Question: What tax district, tax-rate area, or tax area code is specified in the document?
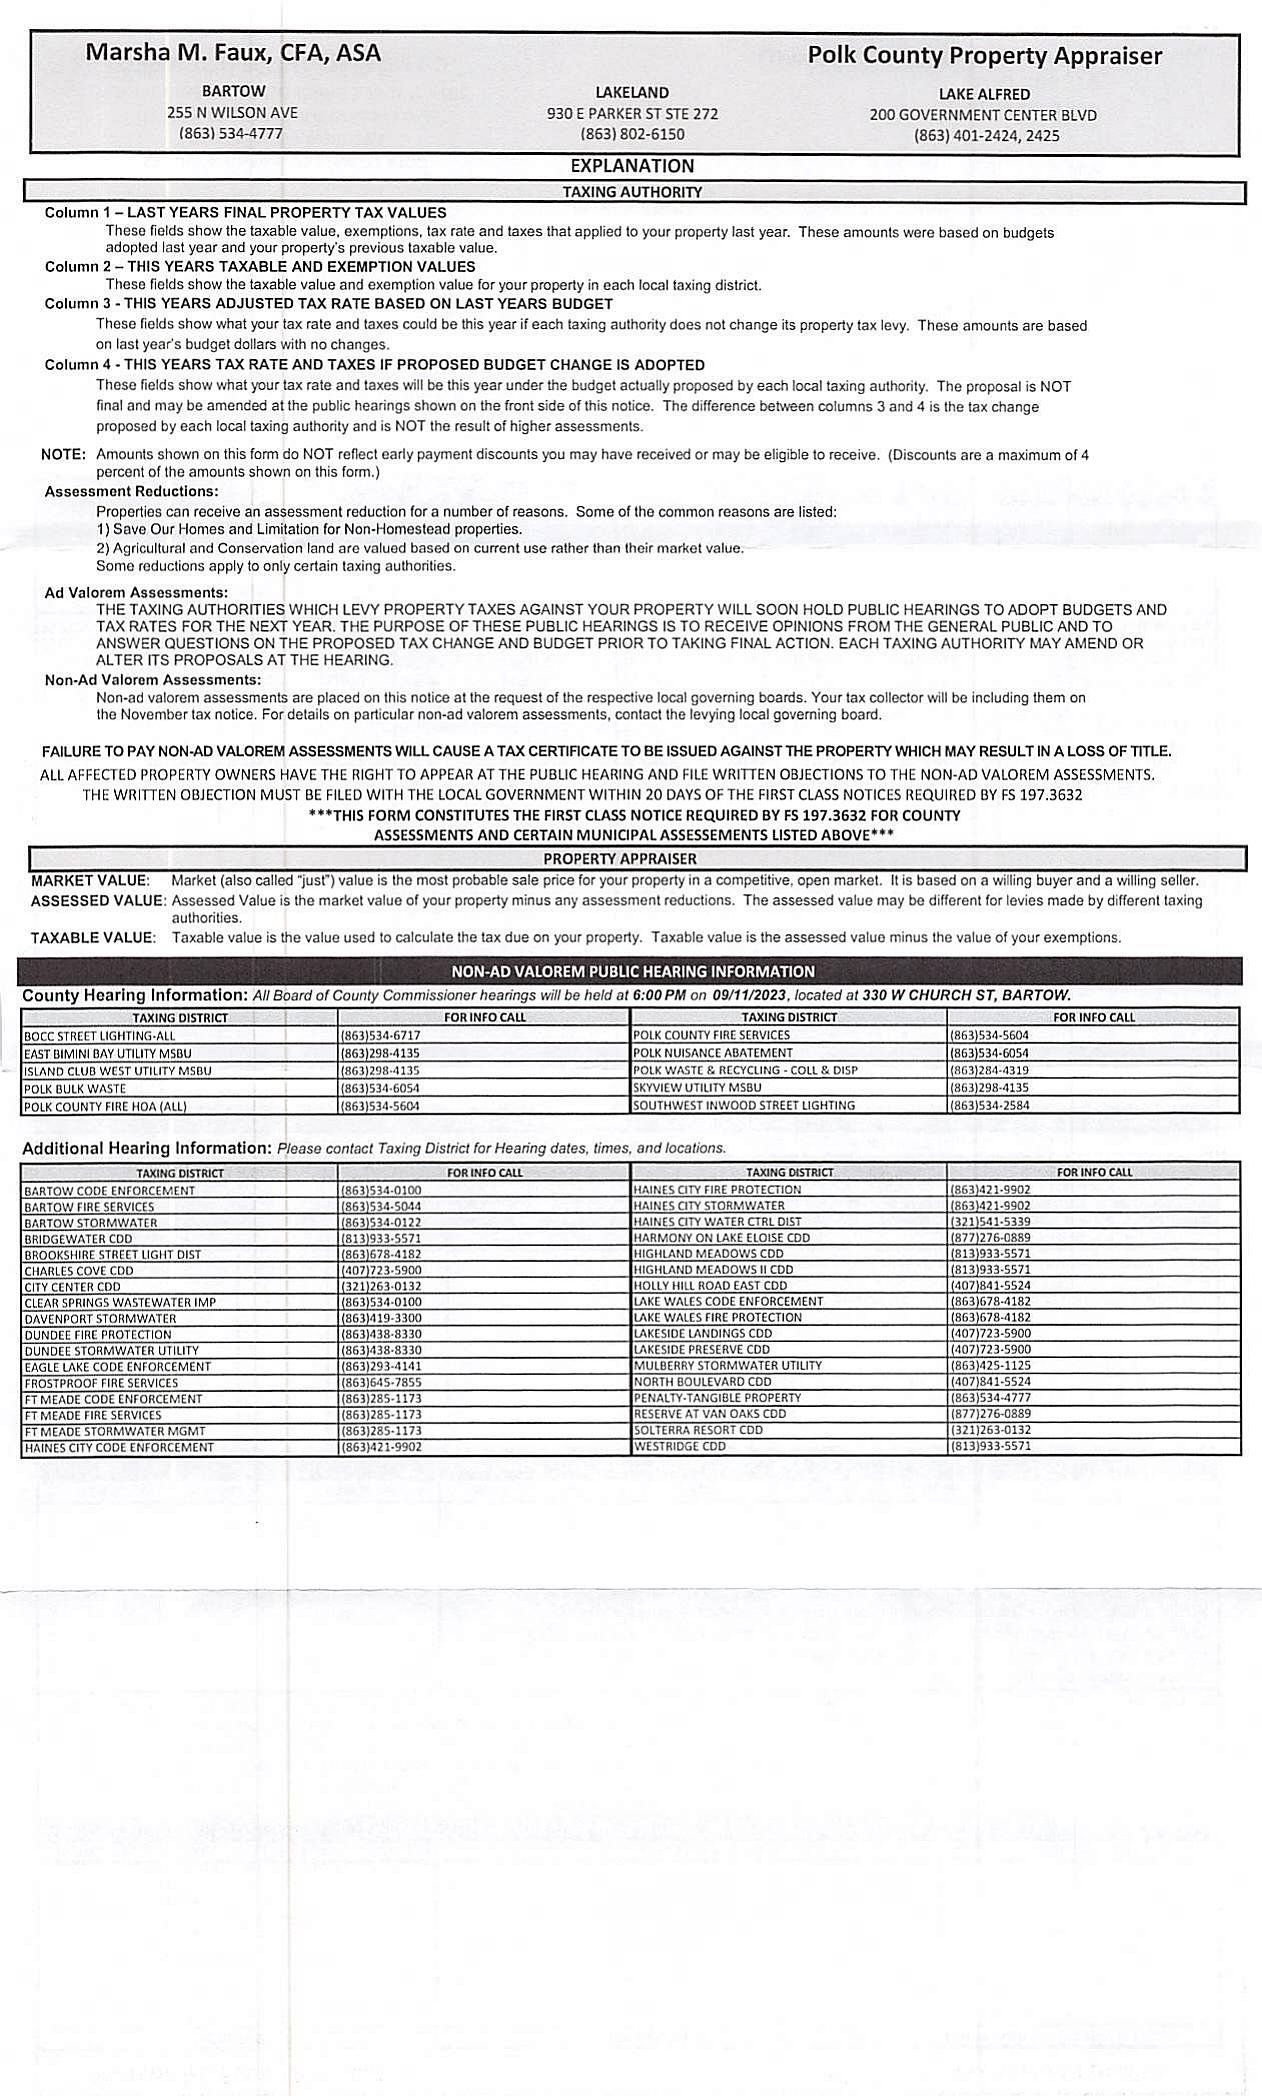
Answer: "{'BARTOW DOCK STREET LIGHTING 439': '863)534-4577', 'LAKE GARFIELD SHORES GEN BAYTREE': '863)534-4577', 'POINCIANA COMMUN DEVELOPMT DIST 1': '(863)534-5115', 'POINCIANA COMMUN DEVELOPMT DIST 3': '(863)534-5116', 'POINCIANA COMMUN DEVELOPMT DIST 2': '(863)534-5120', 'POLK COUNTY FIRE (NA FELL)': '(863)534-5604'}"